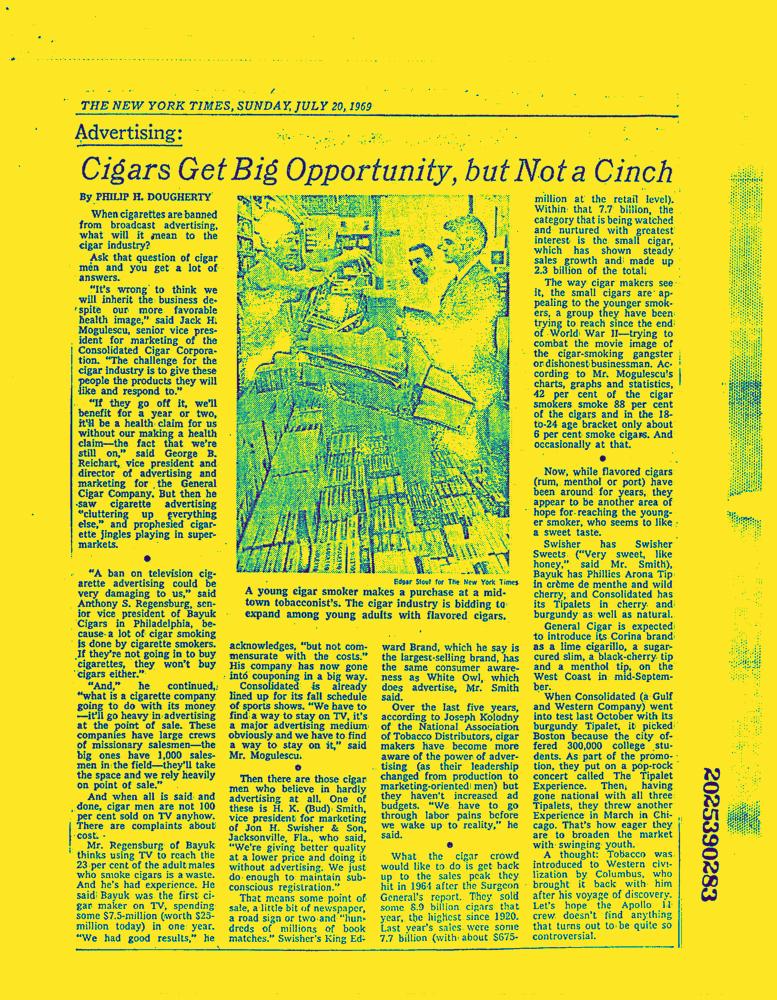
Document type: News-Article